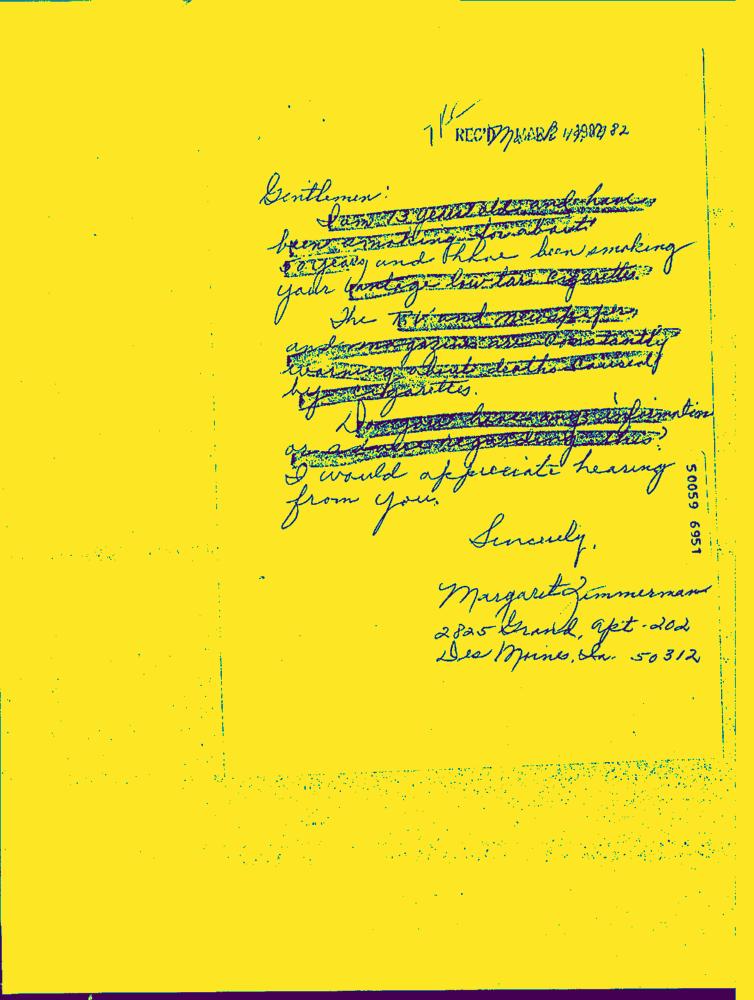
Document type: Hand-Written